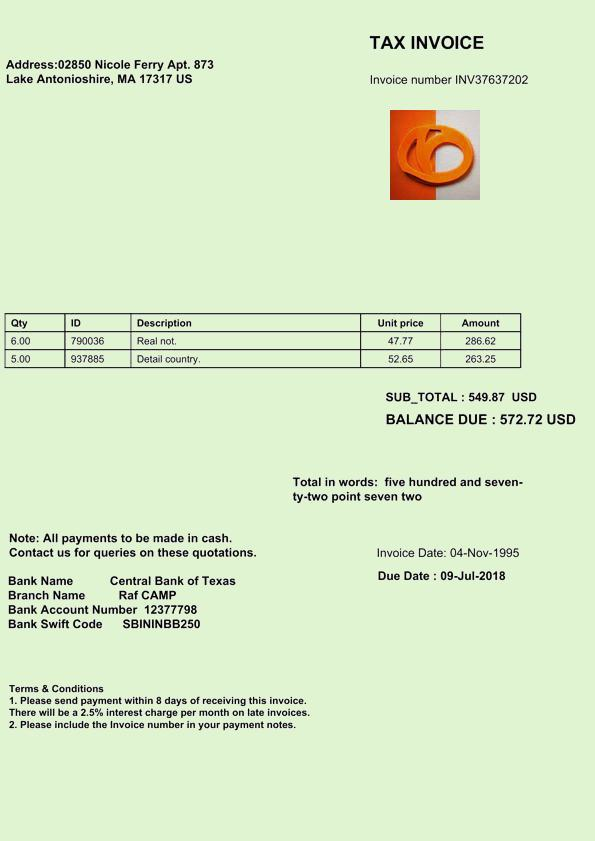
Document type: Invoice